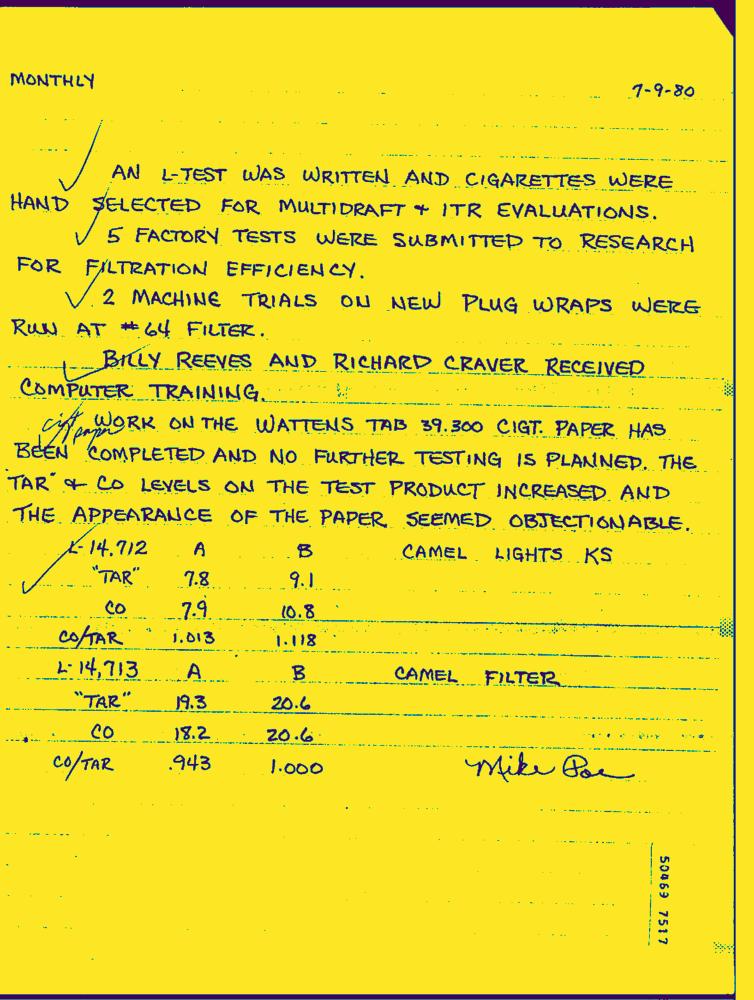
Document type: Hand-Written